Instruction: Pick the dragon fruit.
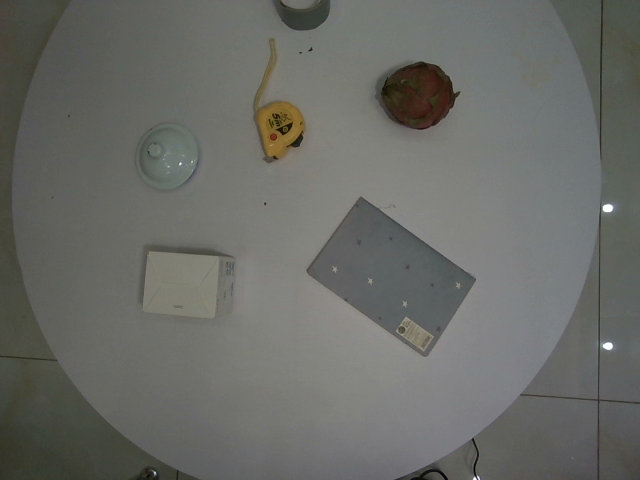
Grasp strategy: vertical